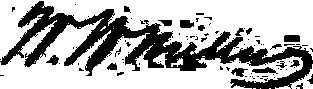
Signature of: william winlock miller